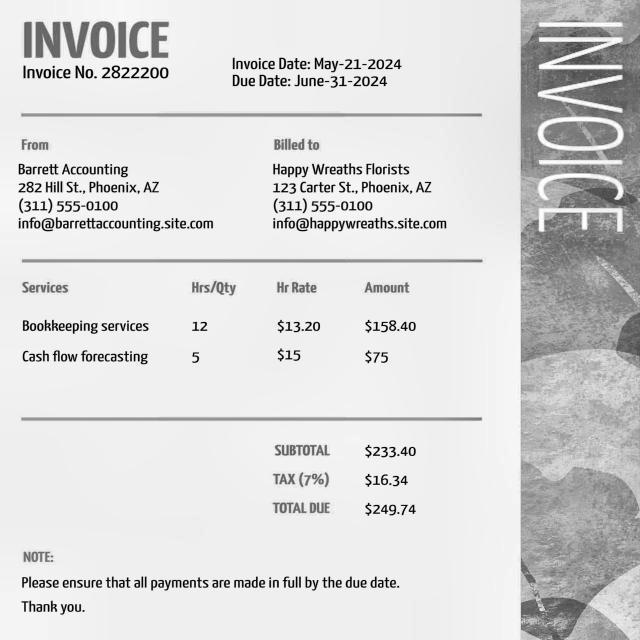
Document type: Invoice